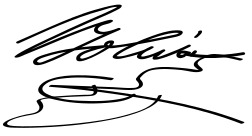
Signature of: simón bolívar